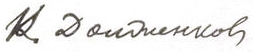
Signature of: vasily dolzhenkov